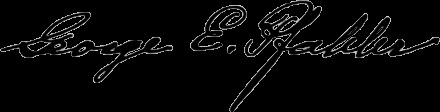
Signature of: george e pfahler